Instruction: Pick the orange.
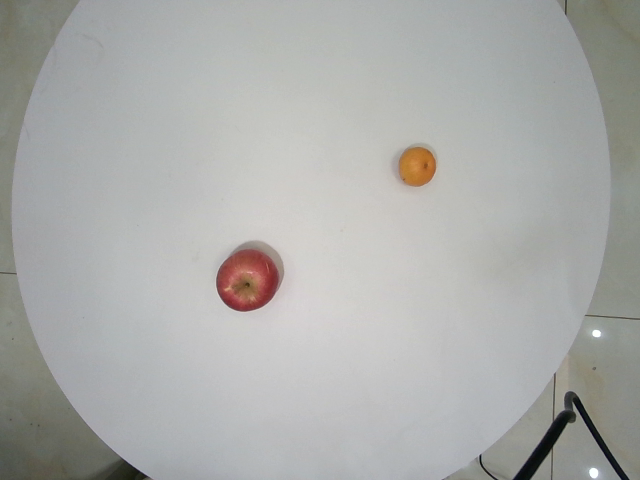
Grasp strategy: vertical